Question: What is the main concern?
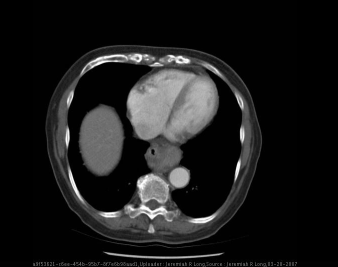
Answer: The findings suggest Frontal and lateral chest radiographs demonstrate no acute cardiopulmonary disease (clear lungs) as well as senescent change within the aorta and spine.  Additionally a soft tissue density mass is present within the middle mediastinum with an internal air fluid level behind the heart disrupting the azygoesophageal edge.

Axial CT images with oral and intravenous contrast material demonstrate a sliding hiatal hernia with the gastroesophageal junction and a portion of the proximal stomach superior to the diaphragm.  An MPR obliqued image further demonstrates this superior migration of the gastroesophageal junction into the thorax.. Axial CT images with oral and intravenous contrast material demonstrate a sliding hiatal hernia with the gastroesophageal junction and a portion of the proximal stomach superior to the diaphragm.  An MPR obliqued image further demonstrates this superior migration of the gastroesophageal junction into the thorax.. The patient might have a history of 74 year old female with dyspnea on exertion..